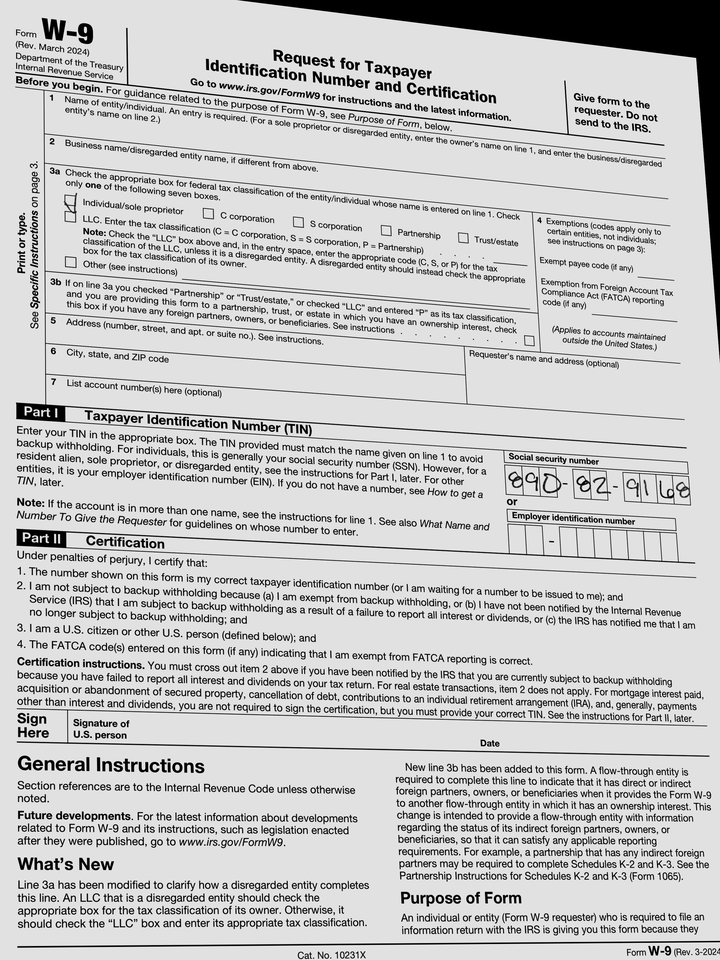
cbx: yes
ssn: 890829168